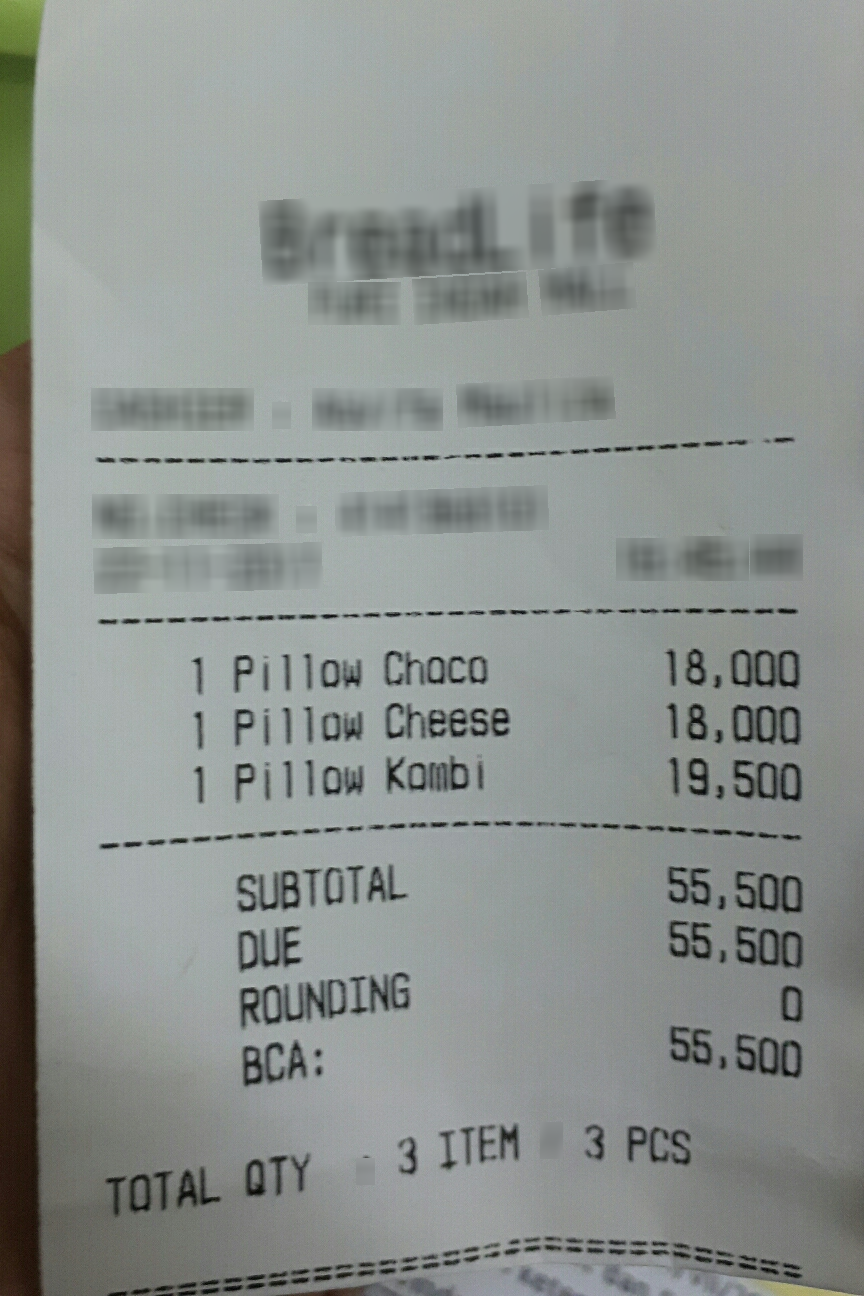
Number of items: 3
Subtotal: 55,500
Other charges: 0
Total: 55,500
OCR text regions:
text: DUE
text: 55,500
text: BCA:
text: 55,500
text: 3
text: ITEM
text: QTY
text: 3
text: PCS
text: TOTAL
text: 1
text: Pillow
text: Choco
text: 18,000
text: 1
text: Pillow
text: Cheese
text: 18,000
text: 1
text: Pillow
text: Kombi
text: 19,500
text: SUBTOTAL
text: 55,500
text: ROUNDING
text: 0